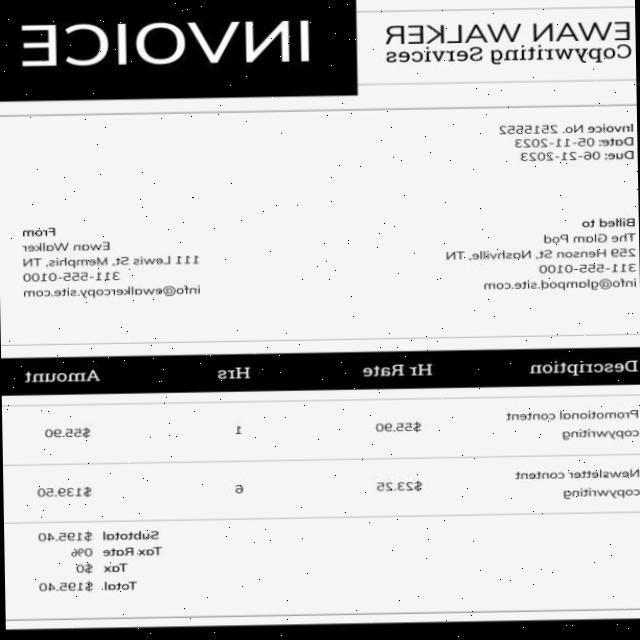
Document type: Invoice